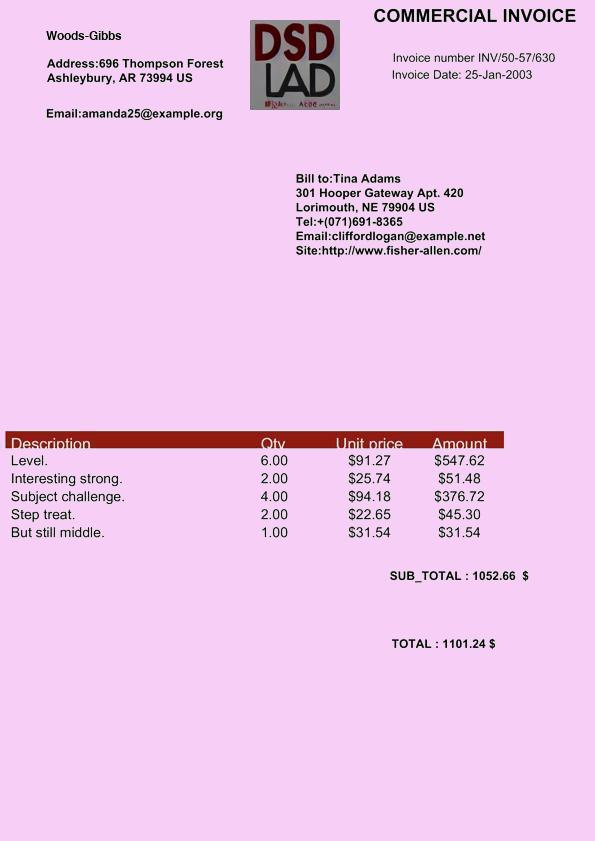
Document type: Invoice